Question: What do the imaging results show?
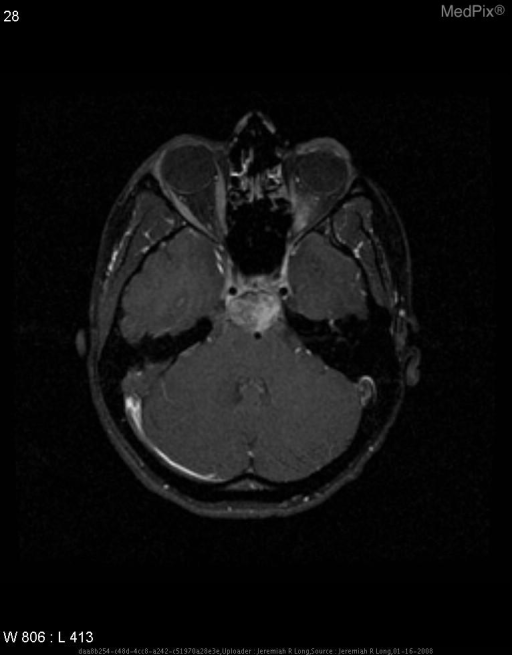
Answer: The imaging shows Multiple representative MR images are demonstrated. A sagital T1 pre-contrast shows a predominantly low signal intensity midline extra-axial clival mass with some mass effect on the pons. An axial diffusion weighted image demonstrates no restricted diffusion. Coronal FLAIR and axial T2 images demonstrate that the mass is predominantly high in signal intensity.  Post gadolinium sagital and axial (fat sat) T1 images deomstrate enhancement within the mass. Multiple representative MR images are demonstrated. A sagittal T1 pre-contrast shows a predominantly low signal intensity midline extra-axial clival mass with some mass effect on the pons. An axial diffusion weighted image demonstrates no restricted diffusion. Coronal FLAIR and axial T2 images demonstrate that the mass is predominantly high in signal intensity.  Post gadolinium sagittal and axial (fat sat) T1 images demonstrate enhancement within the mass..